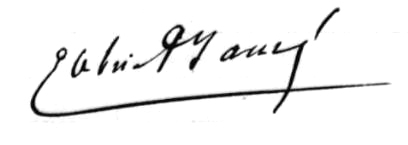
Signature of: gabriel fauré